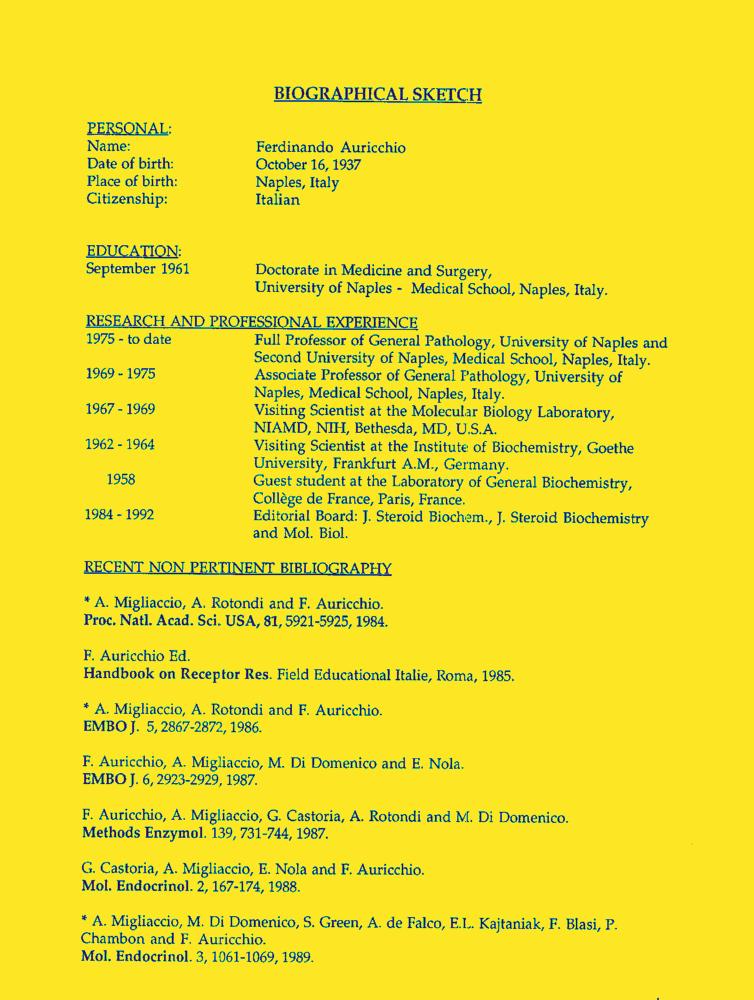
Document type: Resume-Doc